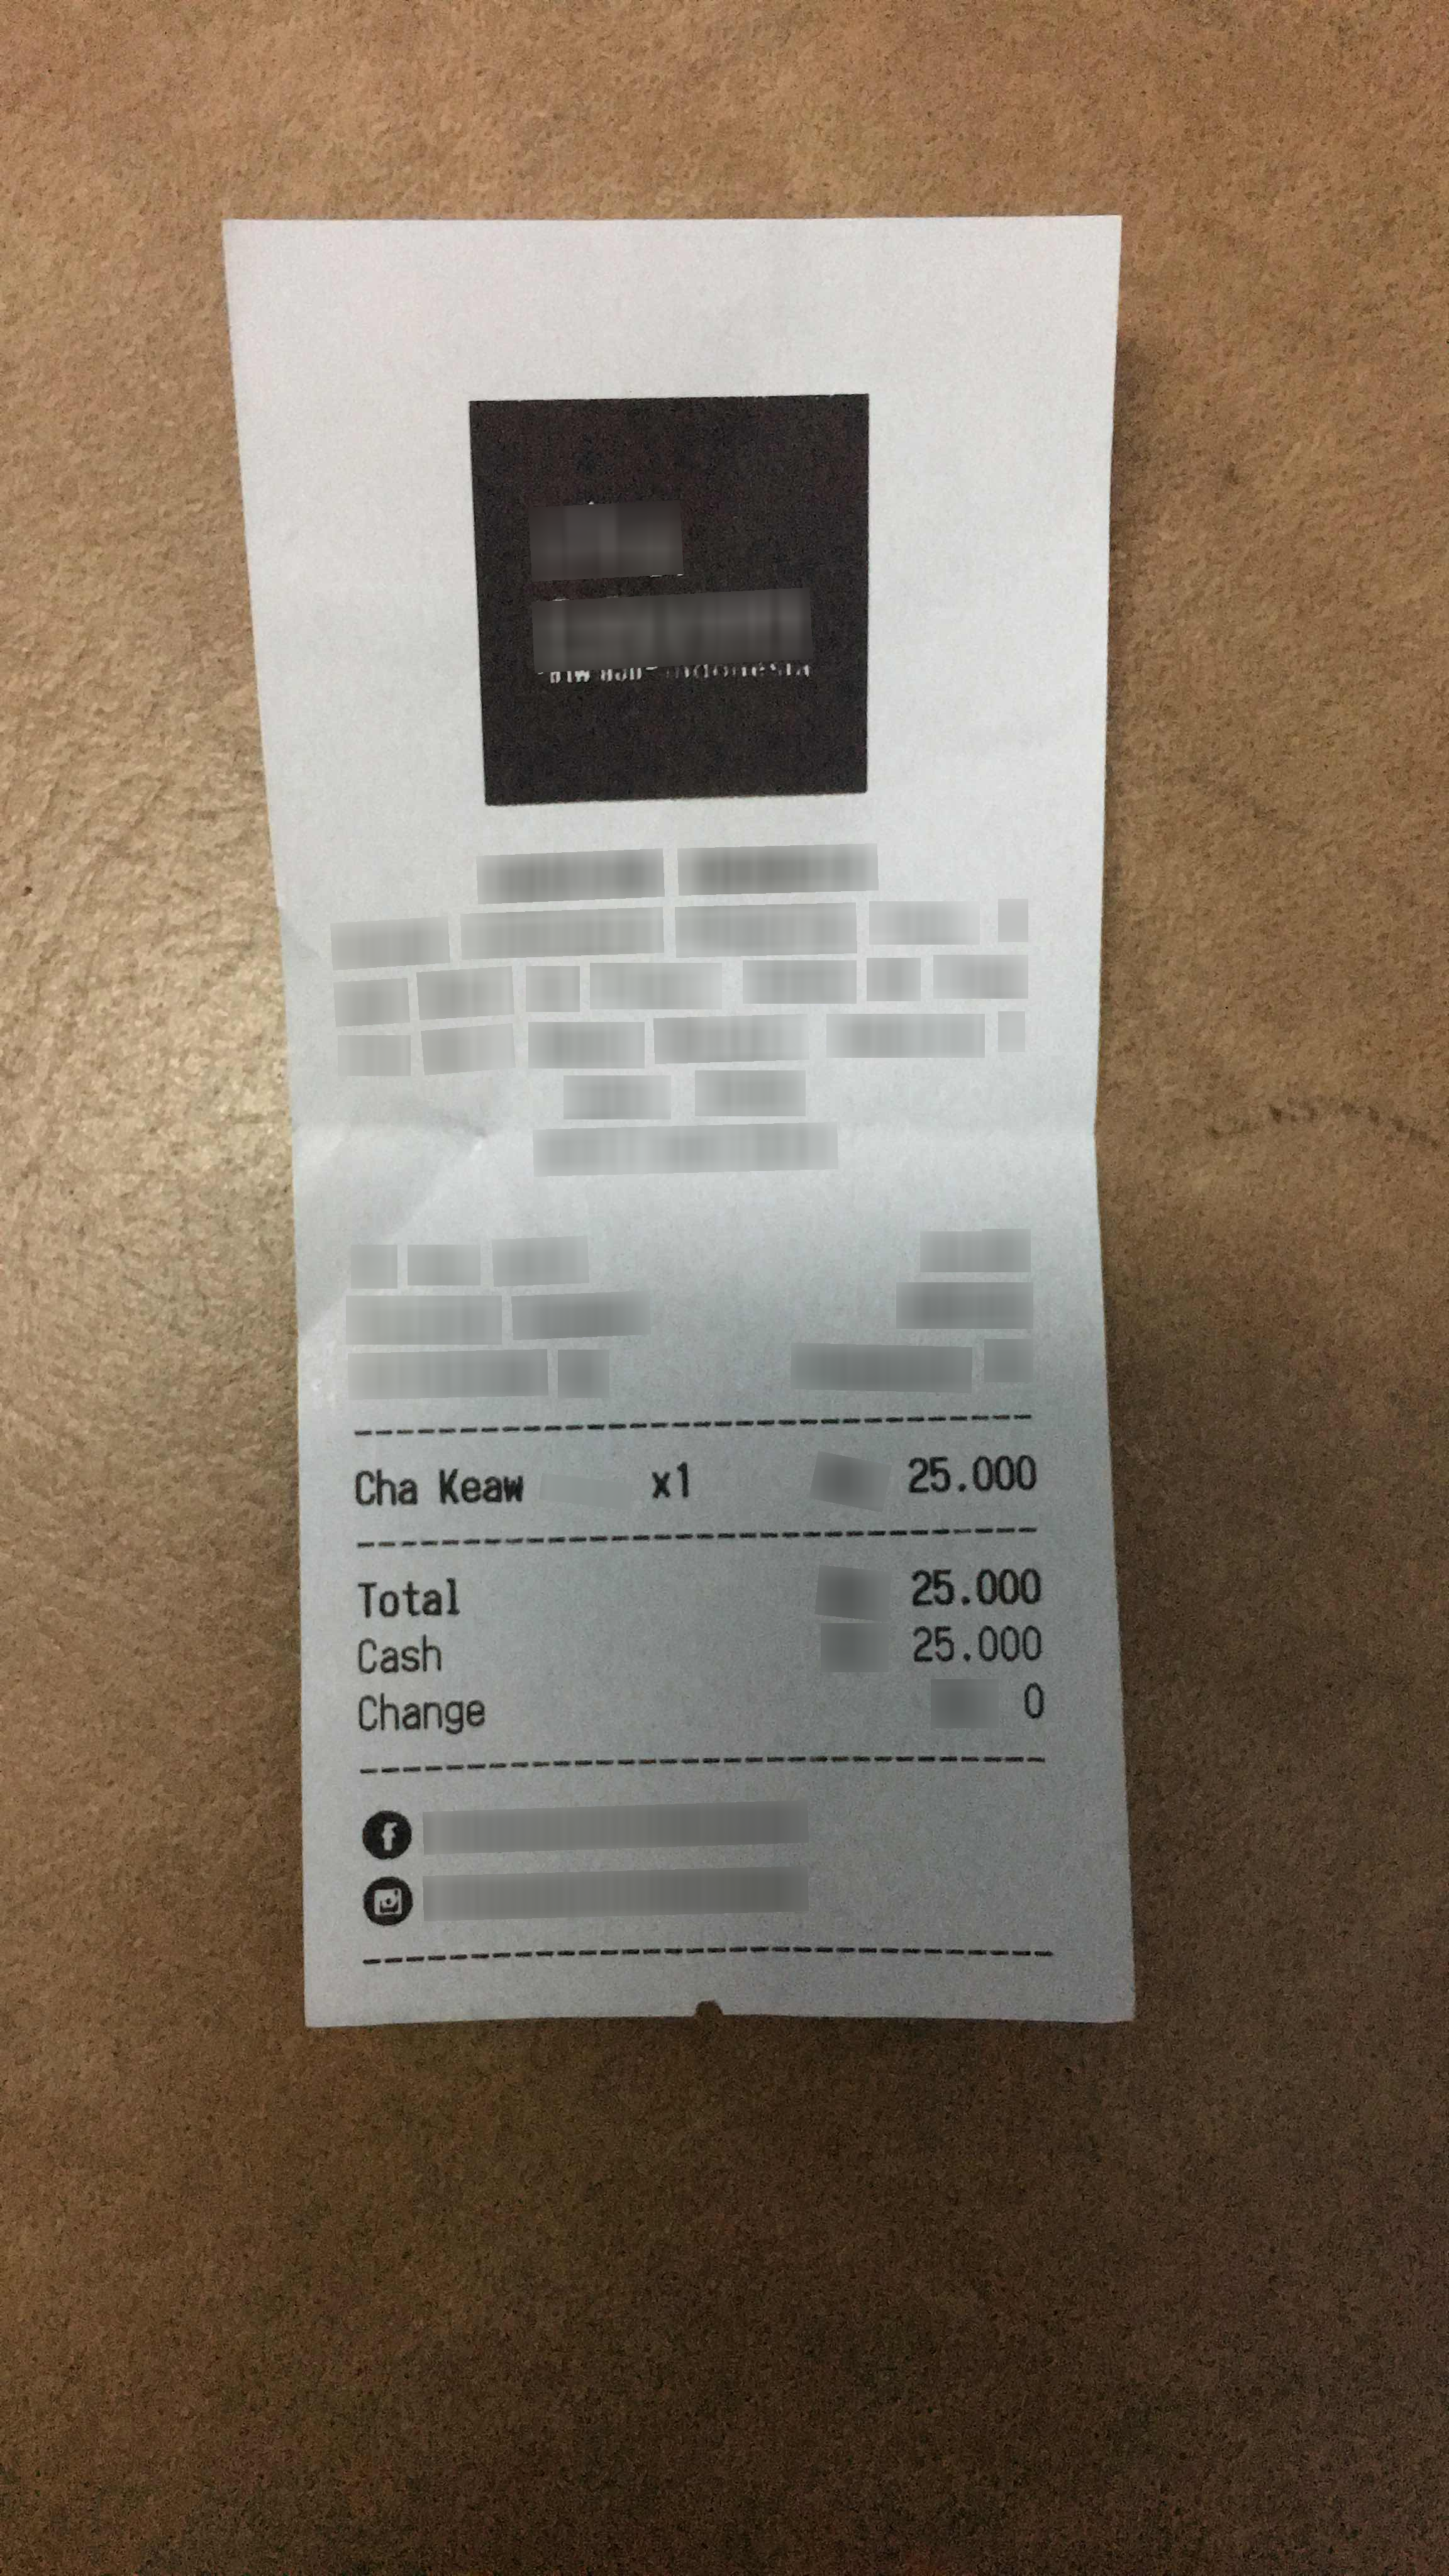
Number of items: 3
Total: 25.000
OCR text regions:
text: Total
text: 25.000
text: Cash
text: 25.000
text: Change
text: 0
text: Cha
text: Keaw
text: x1
text: 25.000